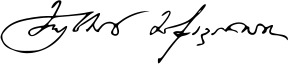
Signature of: mukhran machavariani